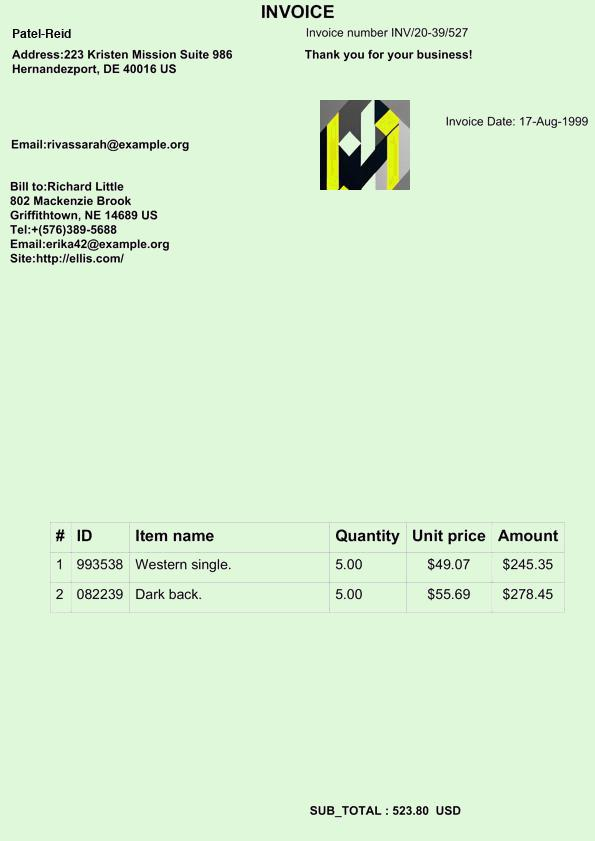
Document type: Invoice